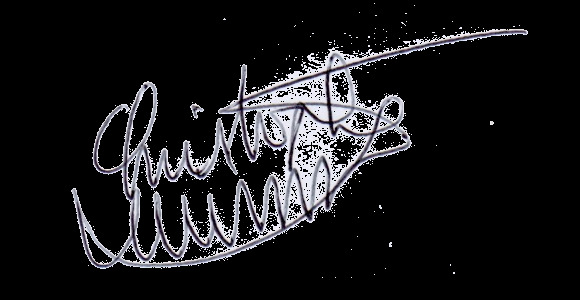
Signature of: phorin